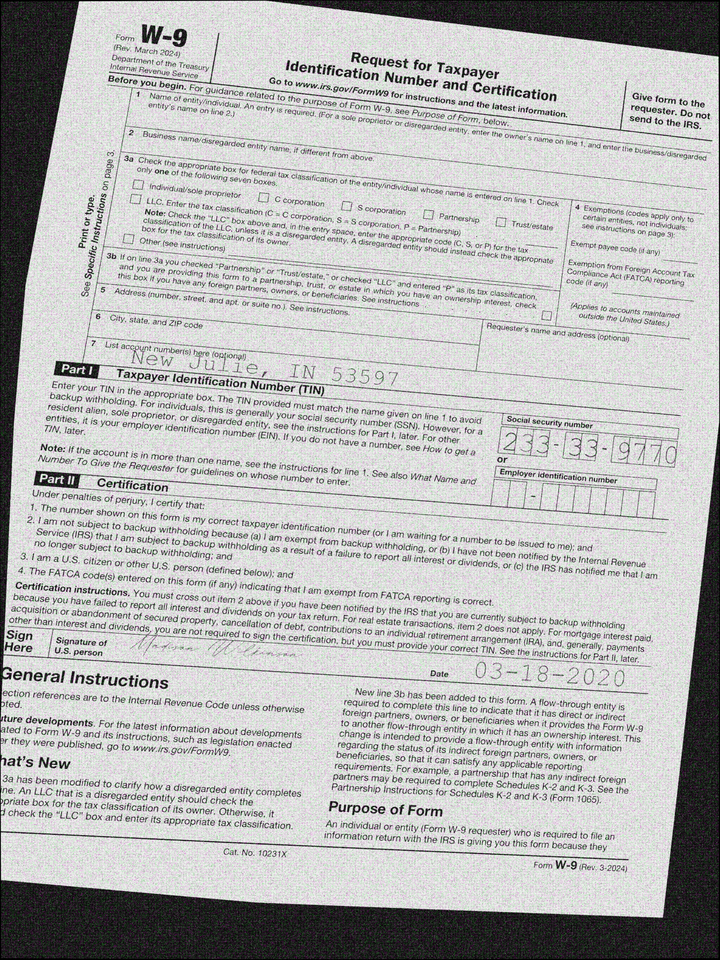
adr2: New Julie, IN 53597
cbx: no
ssn: 233339770
sdt: 03-18-2020